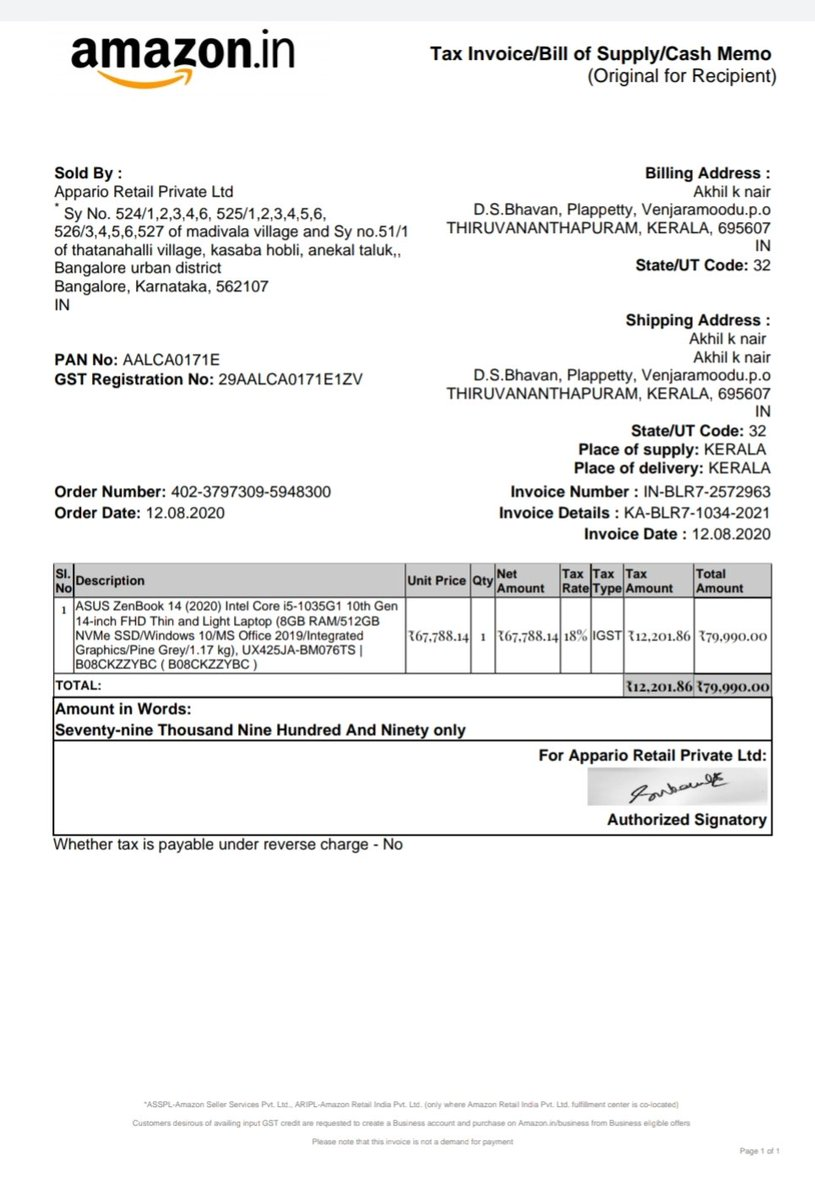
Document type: Invoice